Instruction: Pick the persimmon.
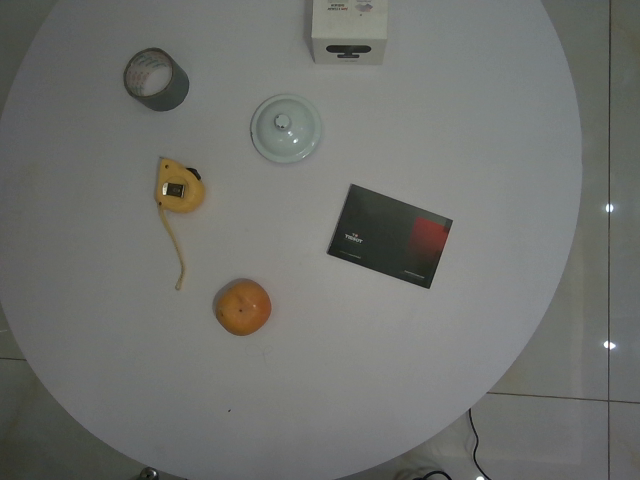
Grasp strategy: vertical